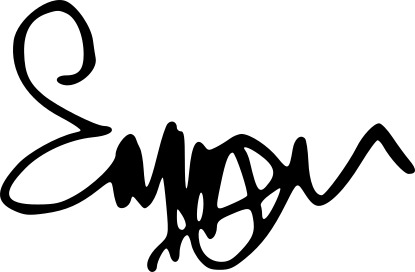
Signature of: emma watson